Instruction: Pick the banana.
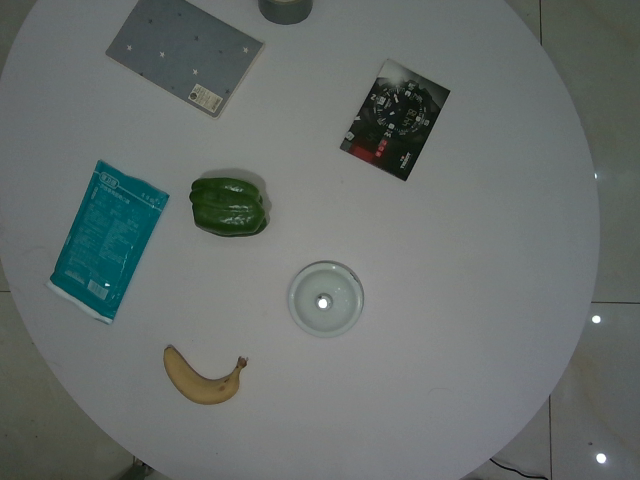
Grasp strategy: vertical